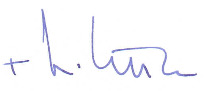
Signature of: luigi ventura